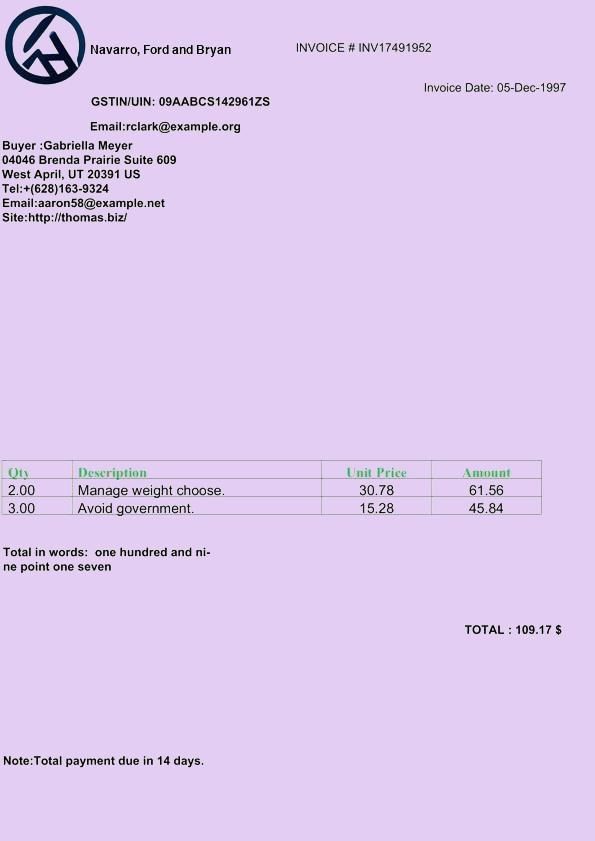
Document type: Invoice